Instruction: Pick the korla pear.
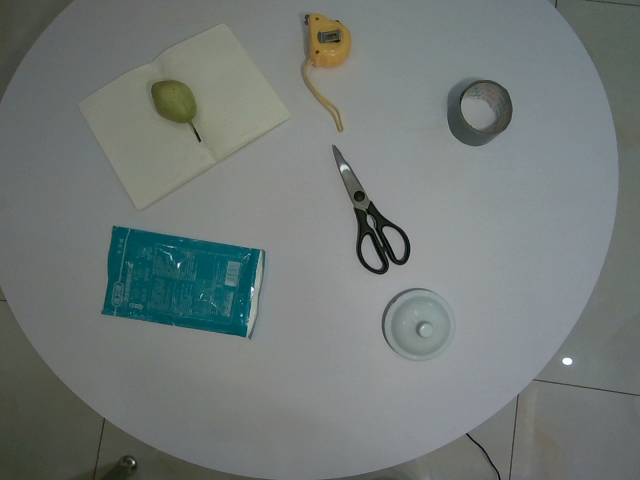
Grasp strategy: vertical